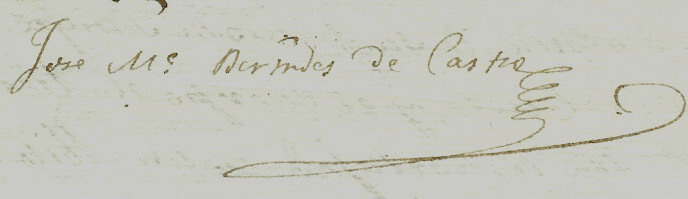
Signature of: josé maría bermúdez de castro y pardo